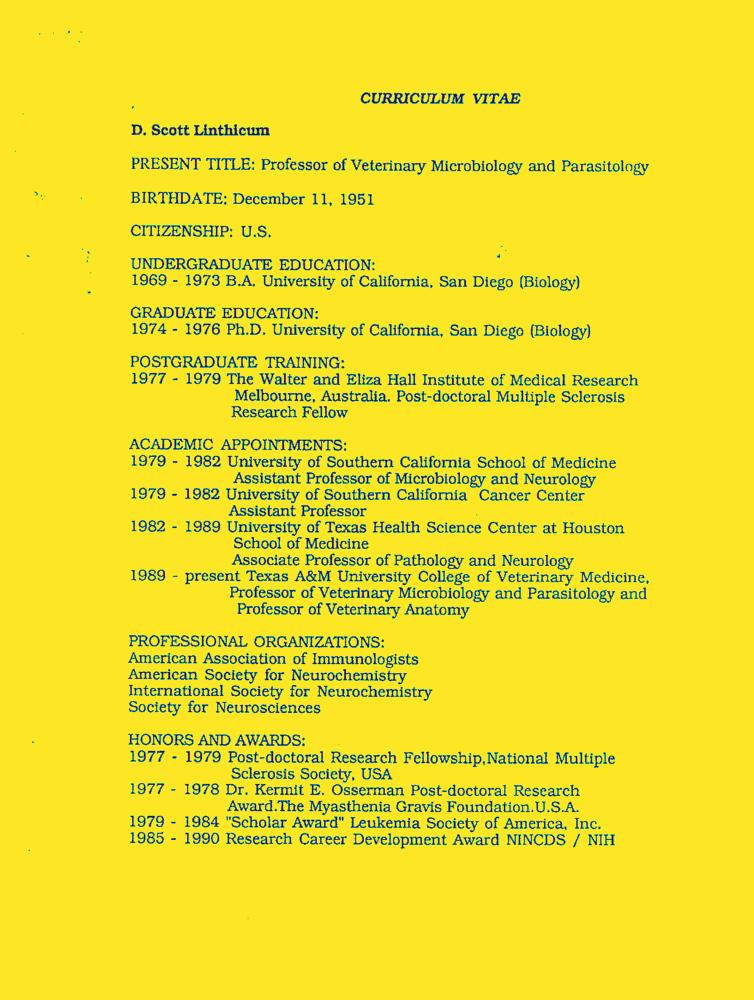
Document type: Resume-Doc